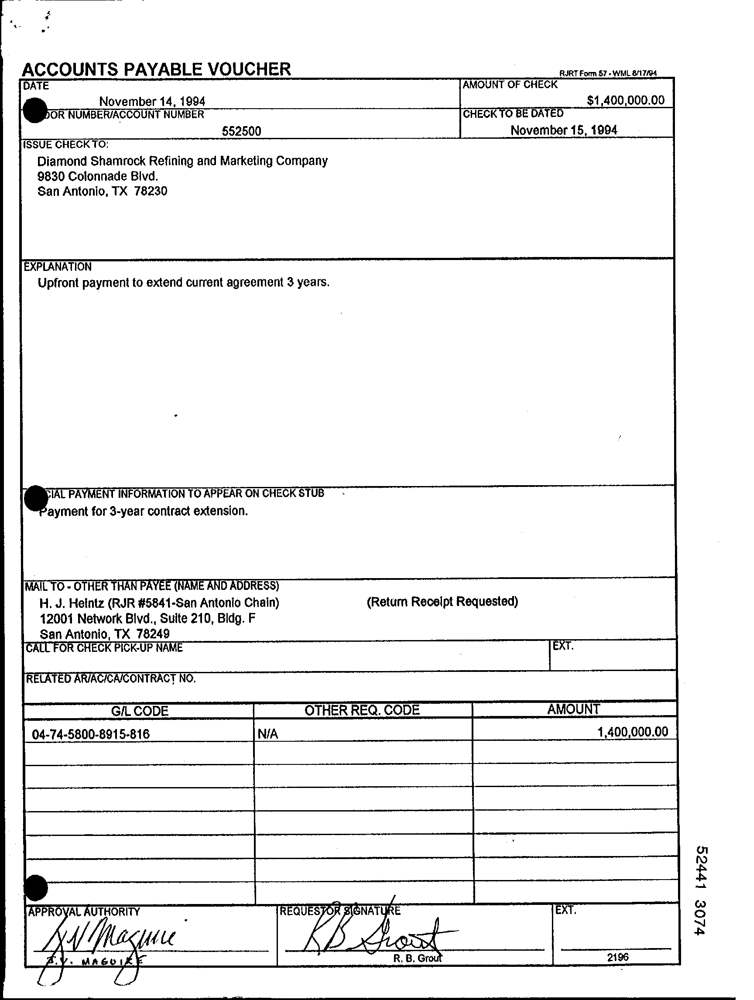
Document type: Invoice